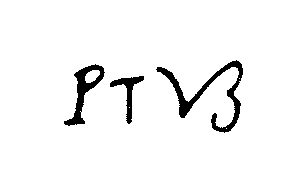
Signature of: paul theodor van brussel